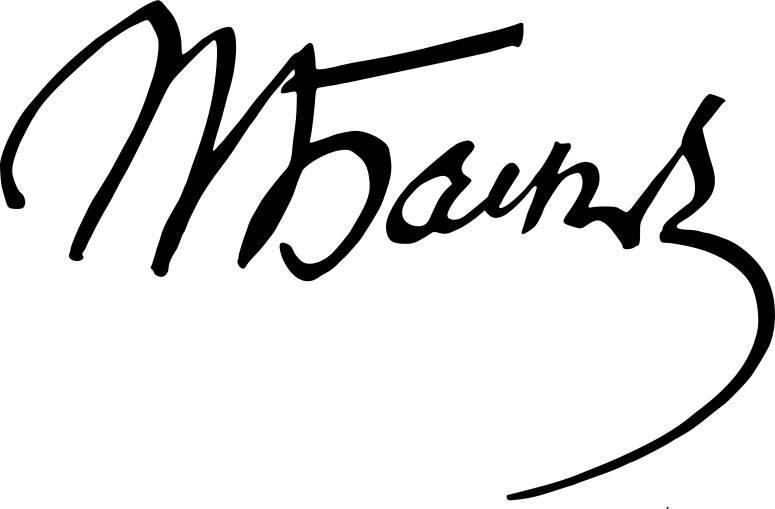
Signature of: pavel bazhov